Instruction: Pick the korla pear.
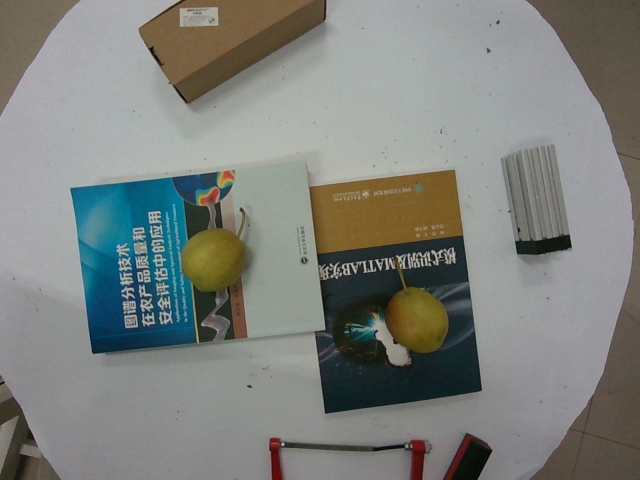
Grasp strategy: vertical